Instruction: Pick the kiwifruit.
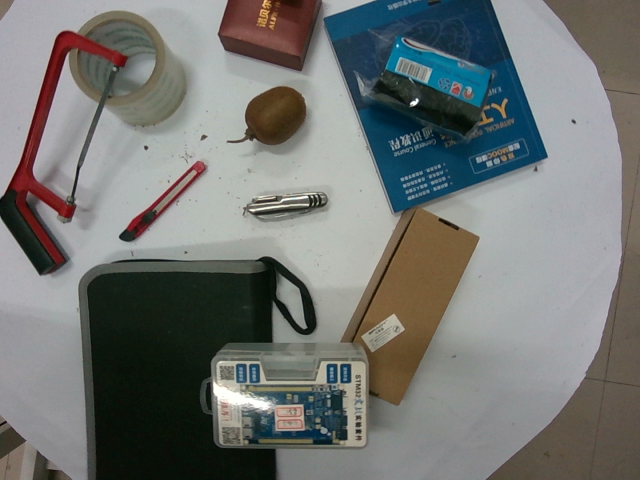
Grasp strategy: vertical